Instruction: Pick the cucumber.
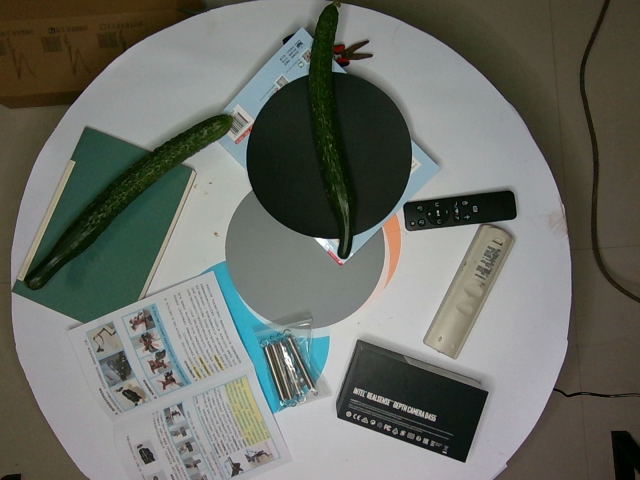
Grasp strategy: vertical